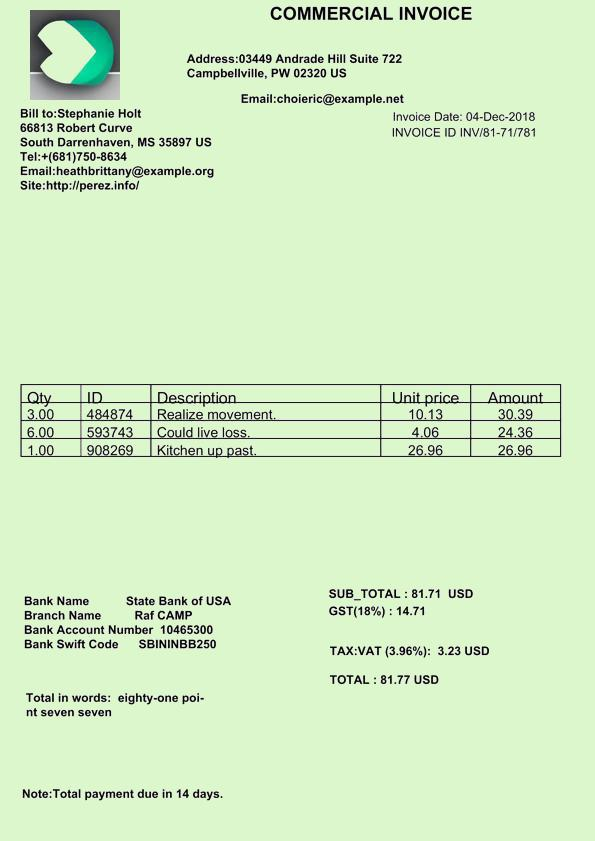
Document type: Invoice